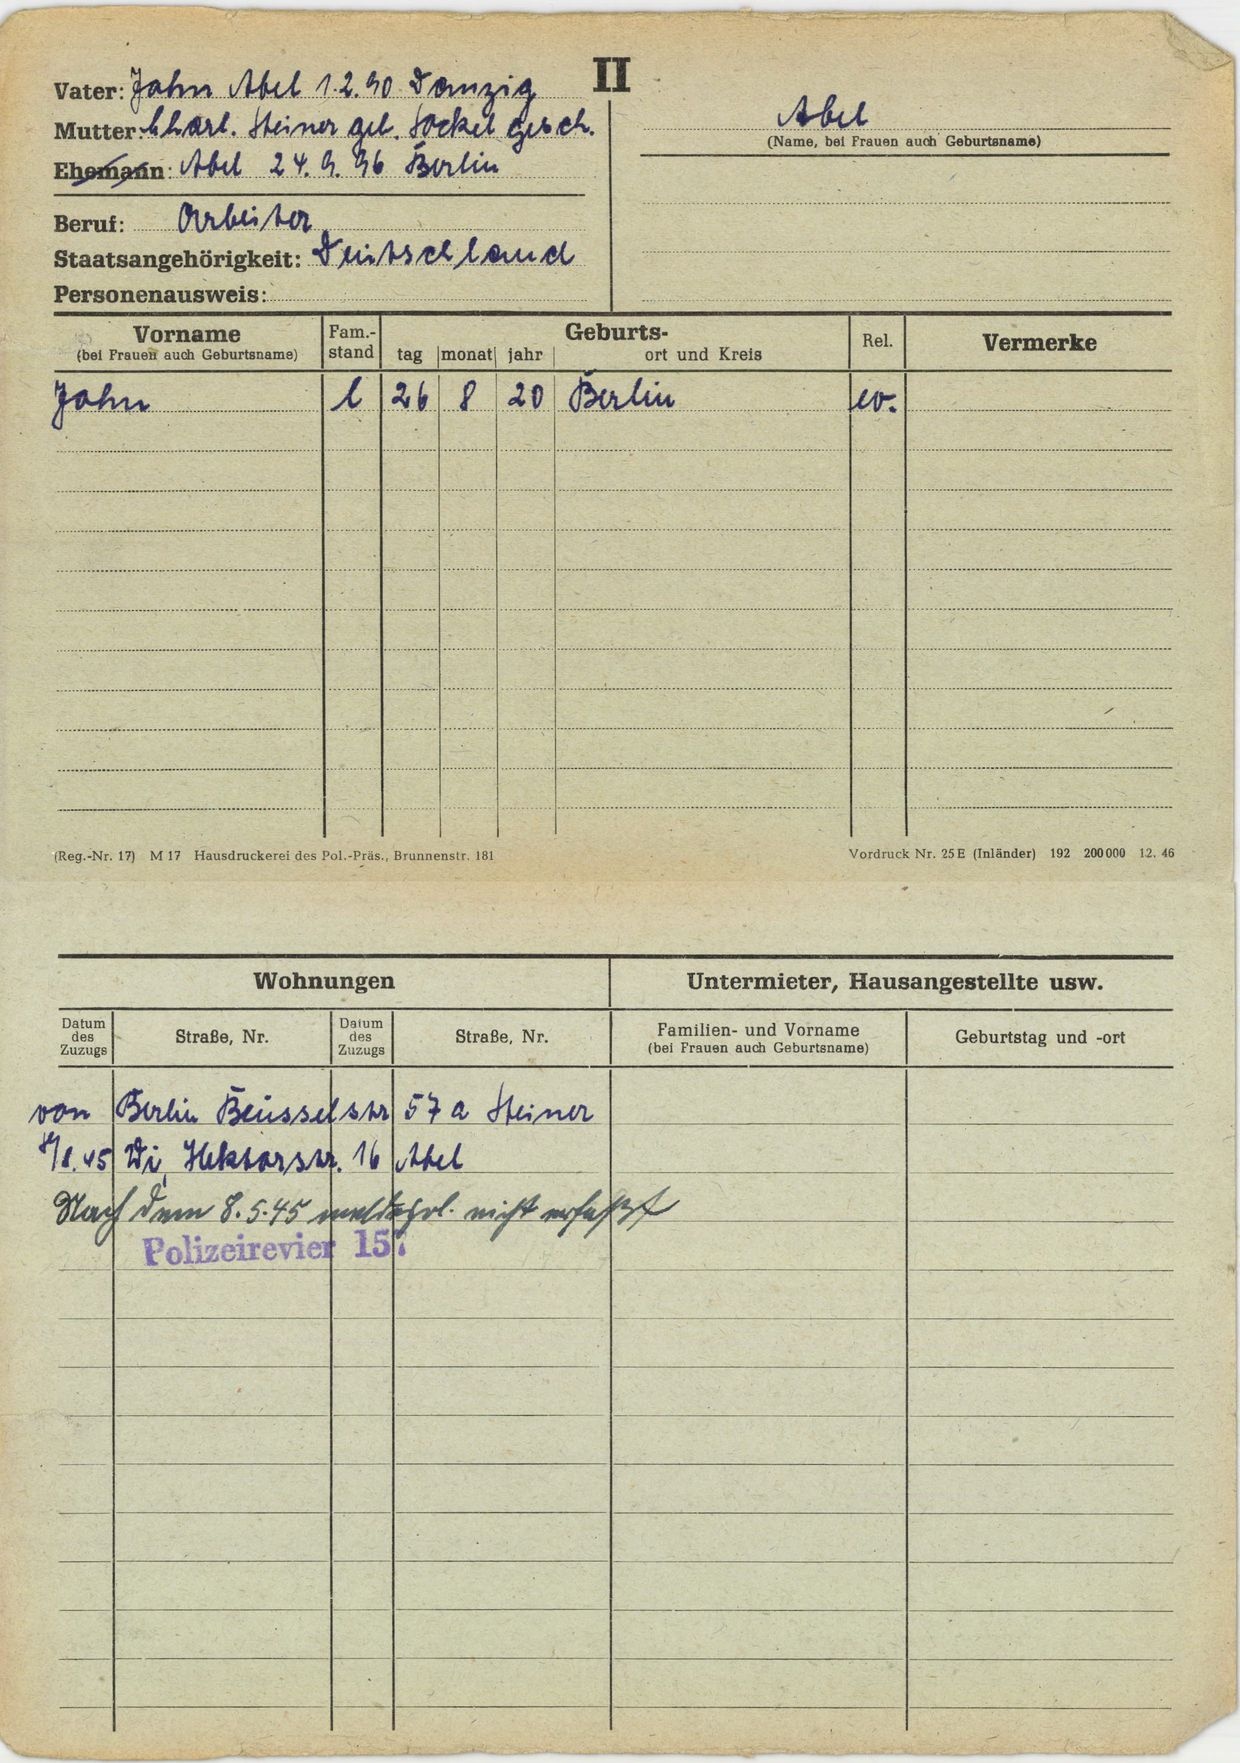
Abel